Question: What might the diagnosis be?
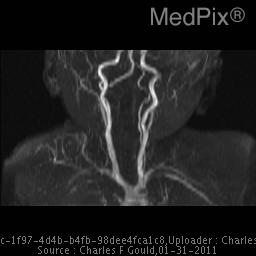
Answer: The possible diagnosis includes •  Capillary (Infantile) Hemangioma
•  Venous Malformation
•  Sarcoma (Rhabdomyosarcoma, Extraosseous Ewings, Undifferentiated Sarcoma)
•  Plexiform Neurofibroma
•  Arteriovenous Malformation.